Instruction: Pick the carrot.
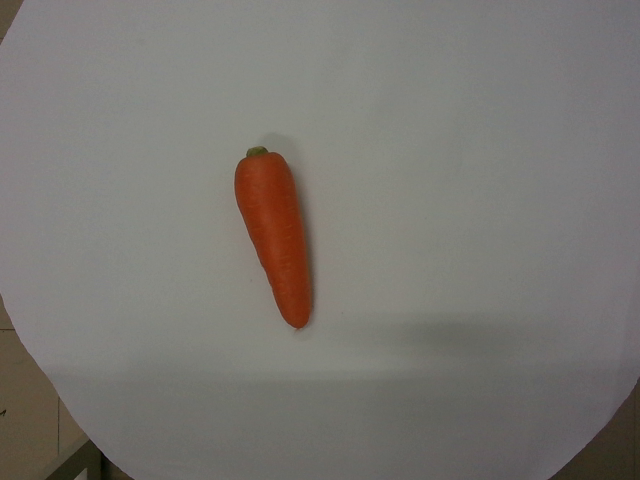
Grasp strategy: vertical